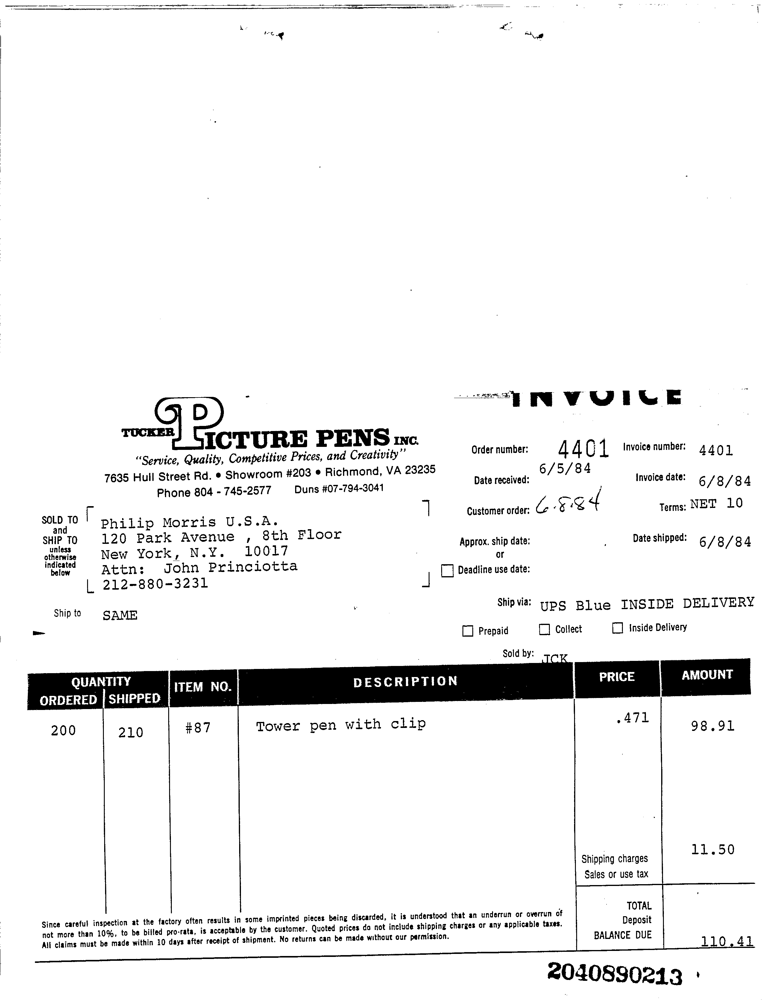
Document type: Invoice